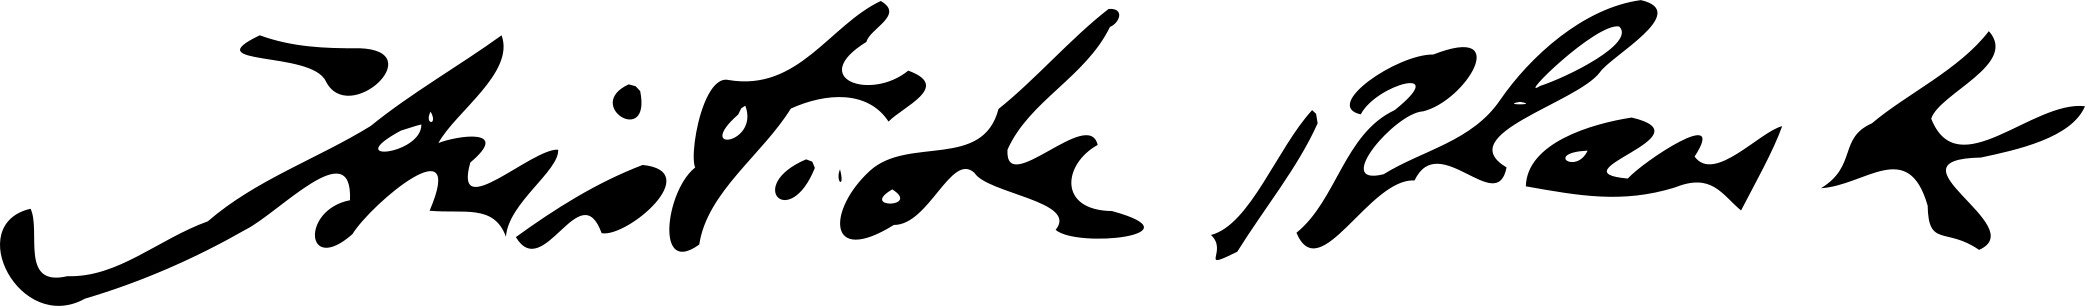
Signature of: aristide blank